Question: What is the potential diagnosis?
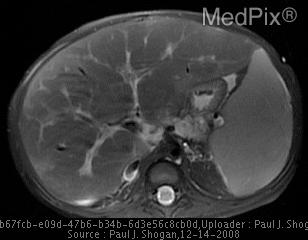
Answer: The possible diagnosis includes DDx of AP radiographs of the abdomen.

Neonatal Ascites...Biliary Ascites (Perforation of Bile Duct), Urinary Ascites (Intraperitoneal bladder, ureteric, or upper tract perforation/ Posterior Urethral Valves), Chylous Ascites (congenital lymphatic abnormality)

Neonatal Abdominal Mass....Renal (Multicystic Dysplastic Kidney, Hydronephrosis, Polycystic Disease, Posterior Urethral Valves, Renal Vein Thrombosis (dehydration/hemoconcentration, Mesoblastic Nephroma)), Adrenal Masses (Hemorrhage, Neuroblastoma), Liver (Cysts, Hepatoblastoma, Hemangioendothelioma, Mesenchymal hamartoma, Metastatic Disease), Choledochal cyst, Duplication of GI Tract, Pelvic and Genital Tract (Ovarian Cysts, Hydrometrocolpos, Distended Bladder, Teratoma, Anterior Meningomyelocele).